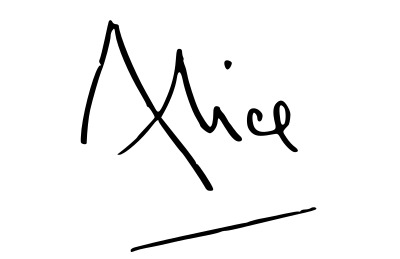
Signature of: princess alice duchess of gloucester